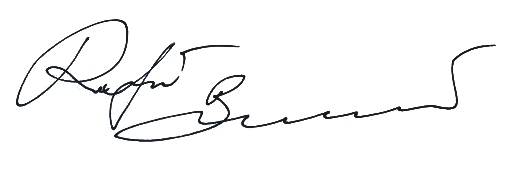
Signature of: rafał brzozowski